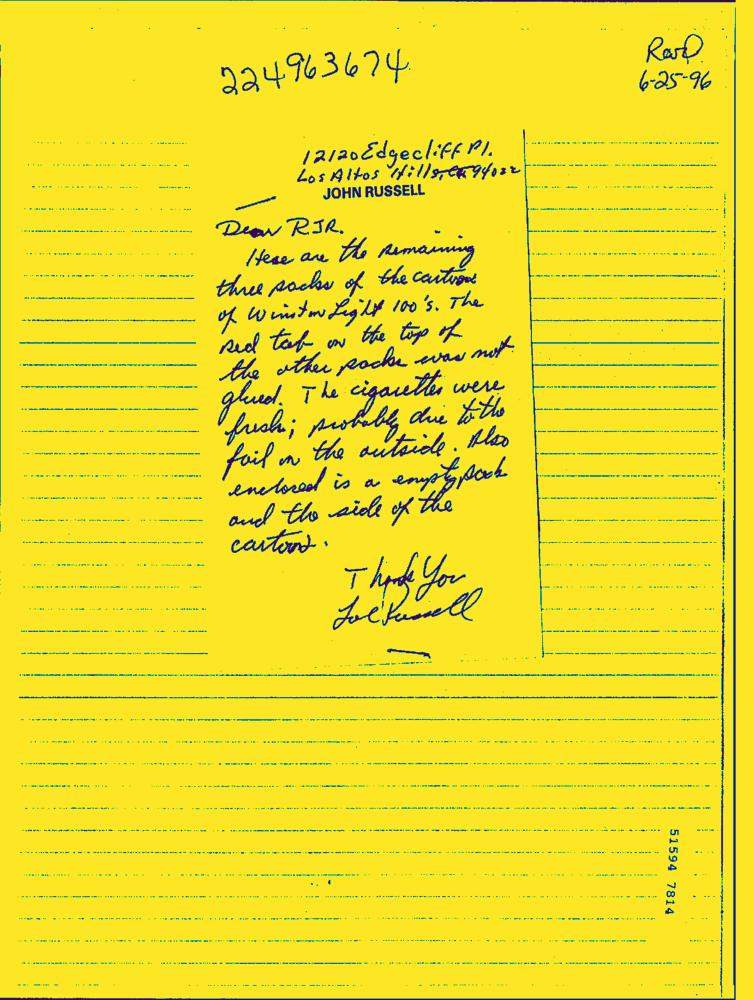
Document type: Hand-Written